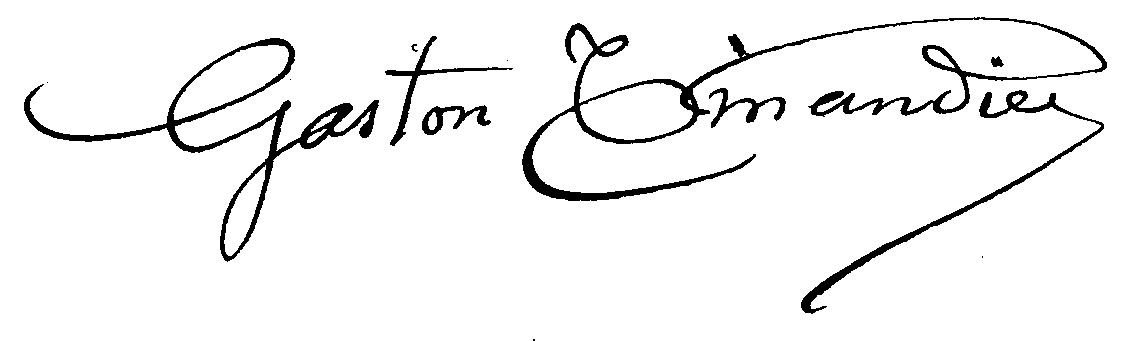
Signature of: gaston tissandier